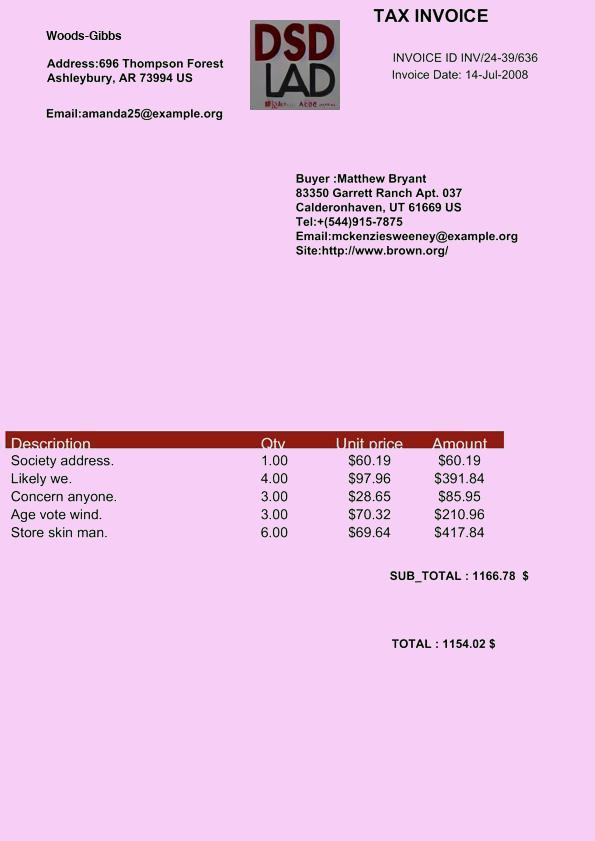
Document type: Invoice